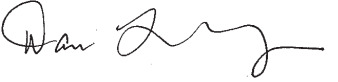
Signature of: dana levenberg